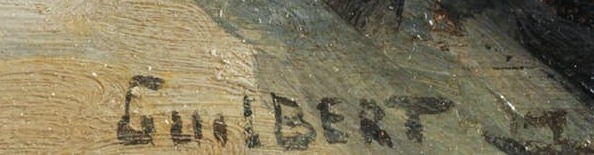
Signature of: narcisse guilbert